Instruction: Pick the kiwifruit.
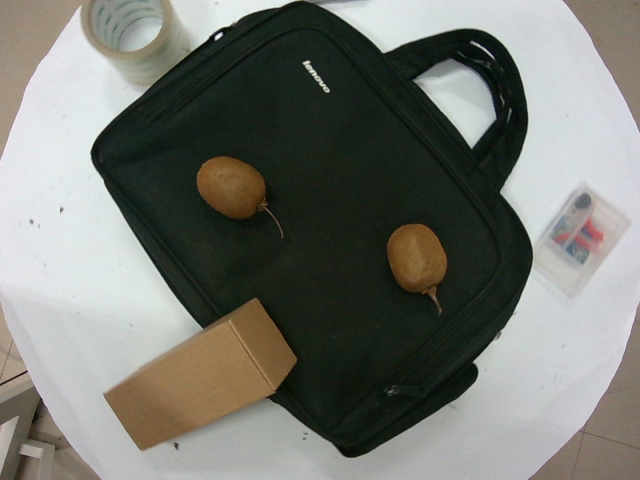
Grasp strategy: vertical